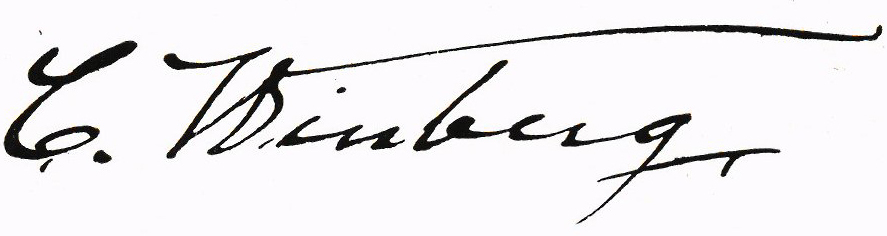
Signature of: carl winberg